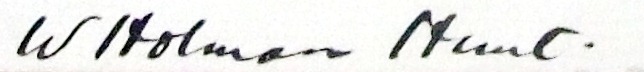
Signature of: william holman hunt